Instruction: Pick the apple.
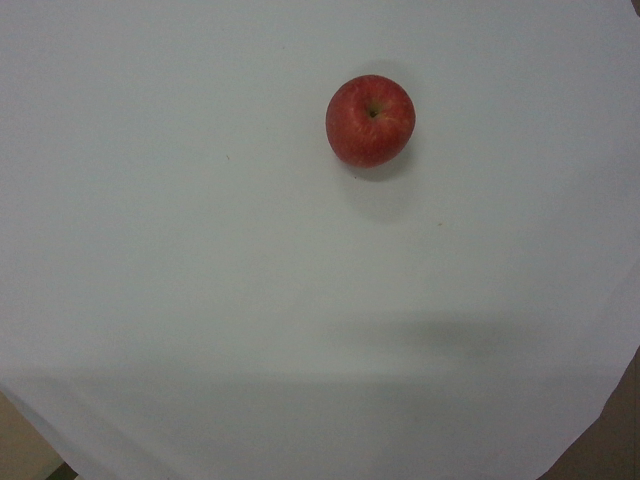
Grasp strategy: vertical